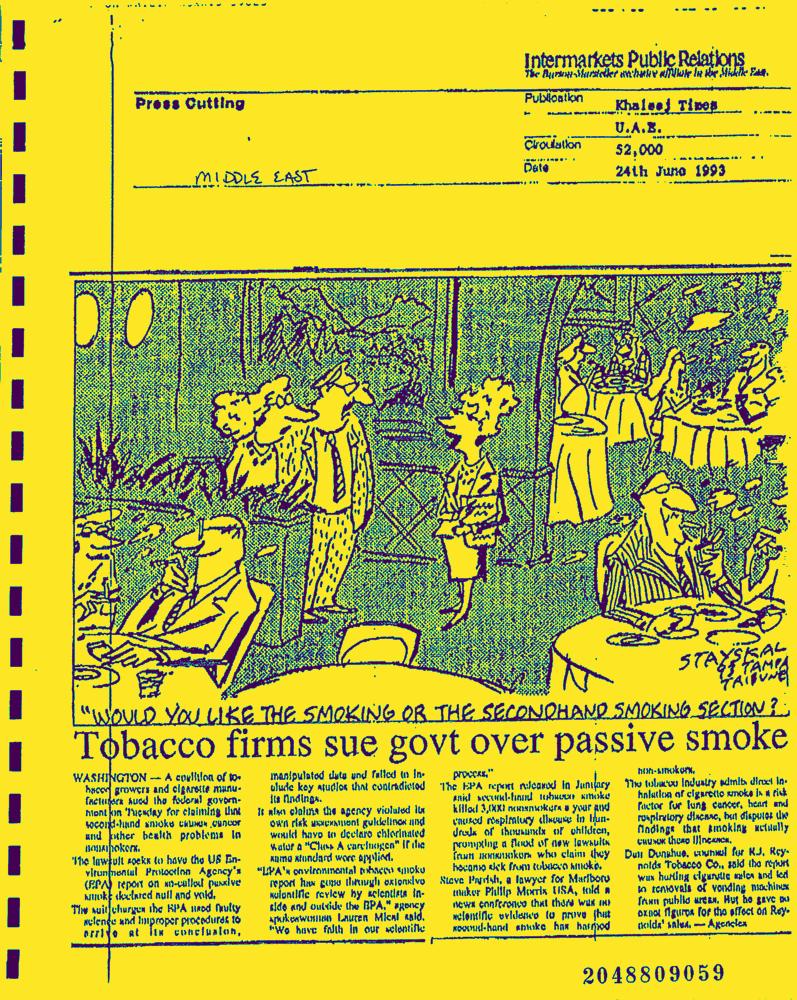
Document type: News-Article